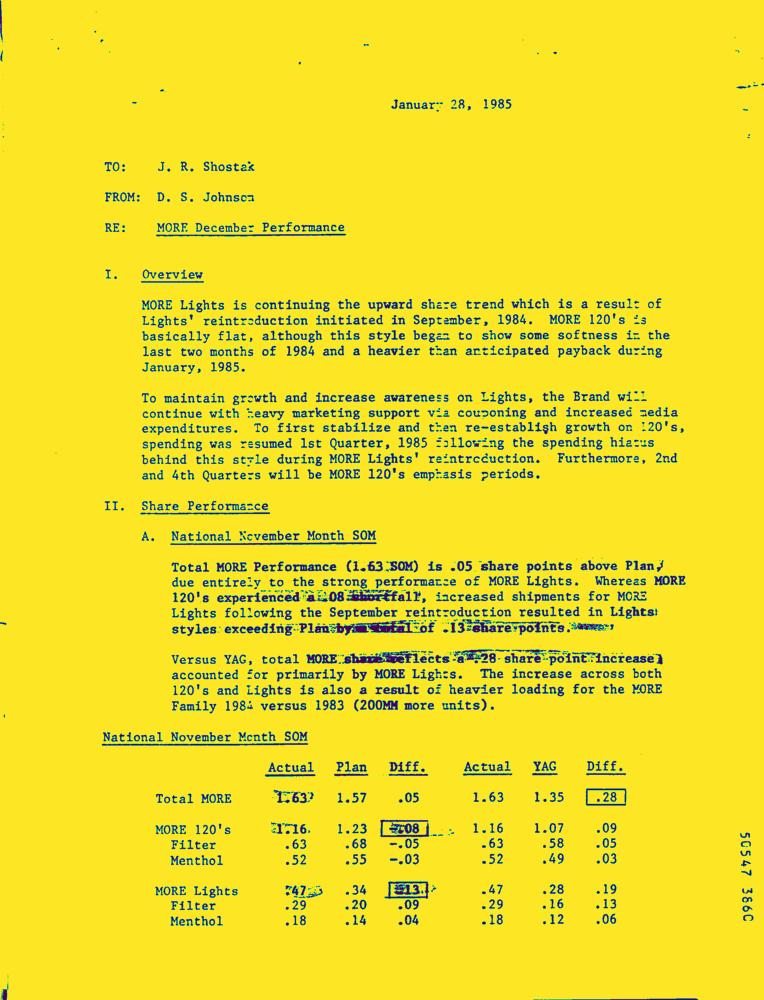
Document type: Letter-Doc